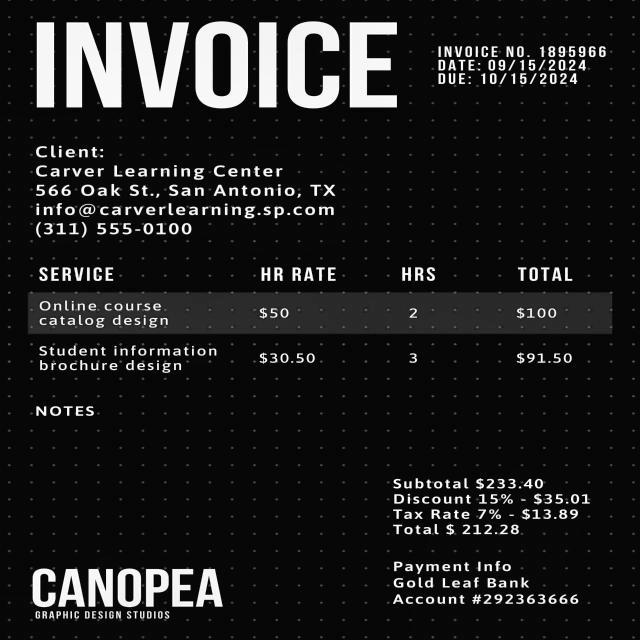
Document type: Invoice